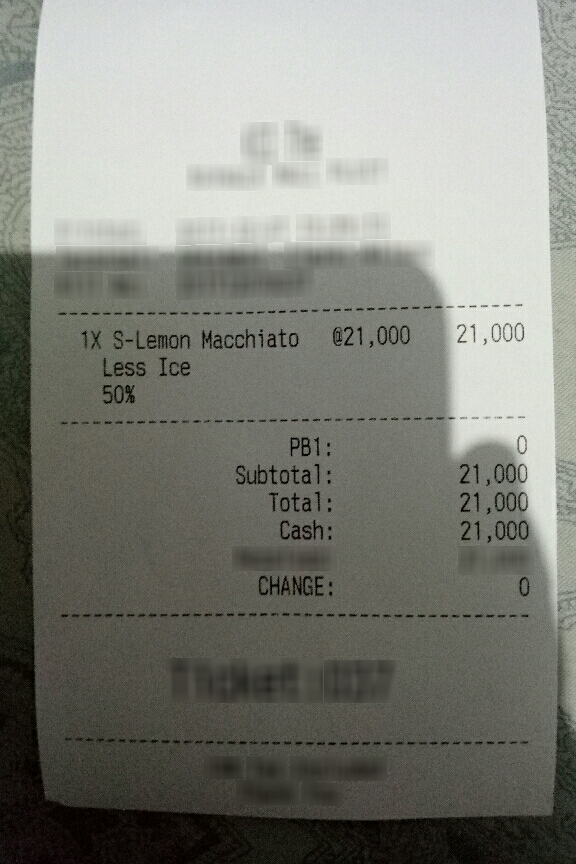
Extraction:
receipt: line_items: name: S-Lemon Macchiato
price: 21,000
qty: 1X
name: Less Ice
name: 50%
subtotal: 21,000
tax: 0
total: 21,000